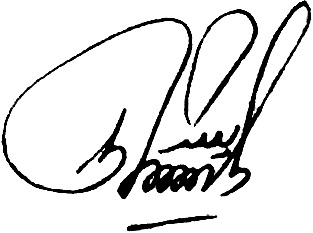
Signature of: rashid nurgaliev